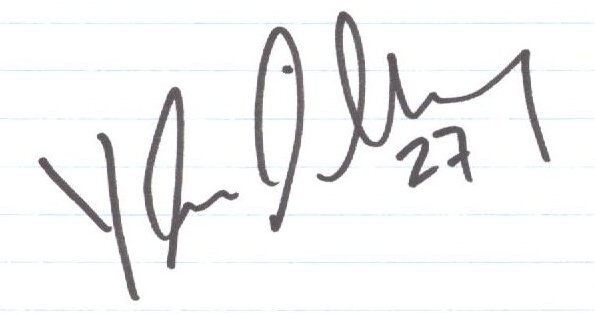
Signature of: ylva lindberg